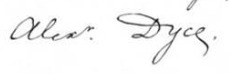
Signature of: alexander dyce